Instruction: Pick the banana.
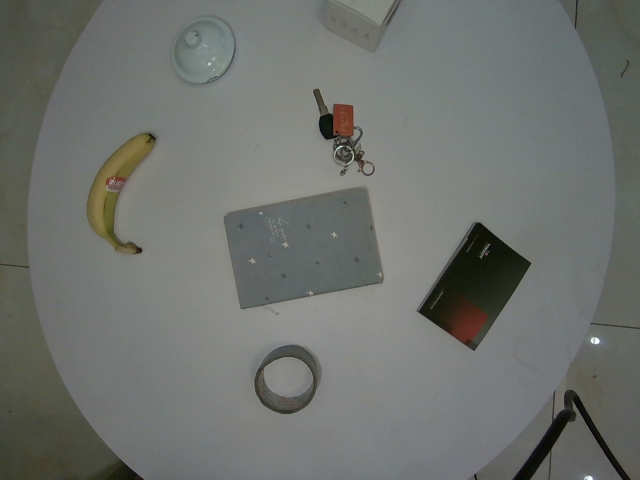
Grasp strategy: vertical